Question: Can you provide the account number mentioned in the document?
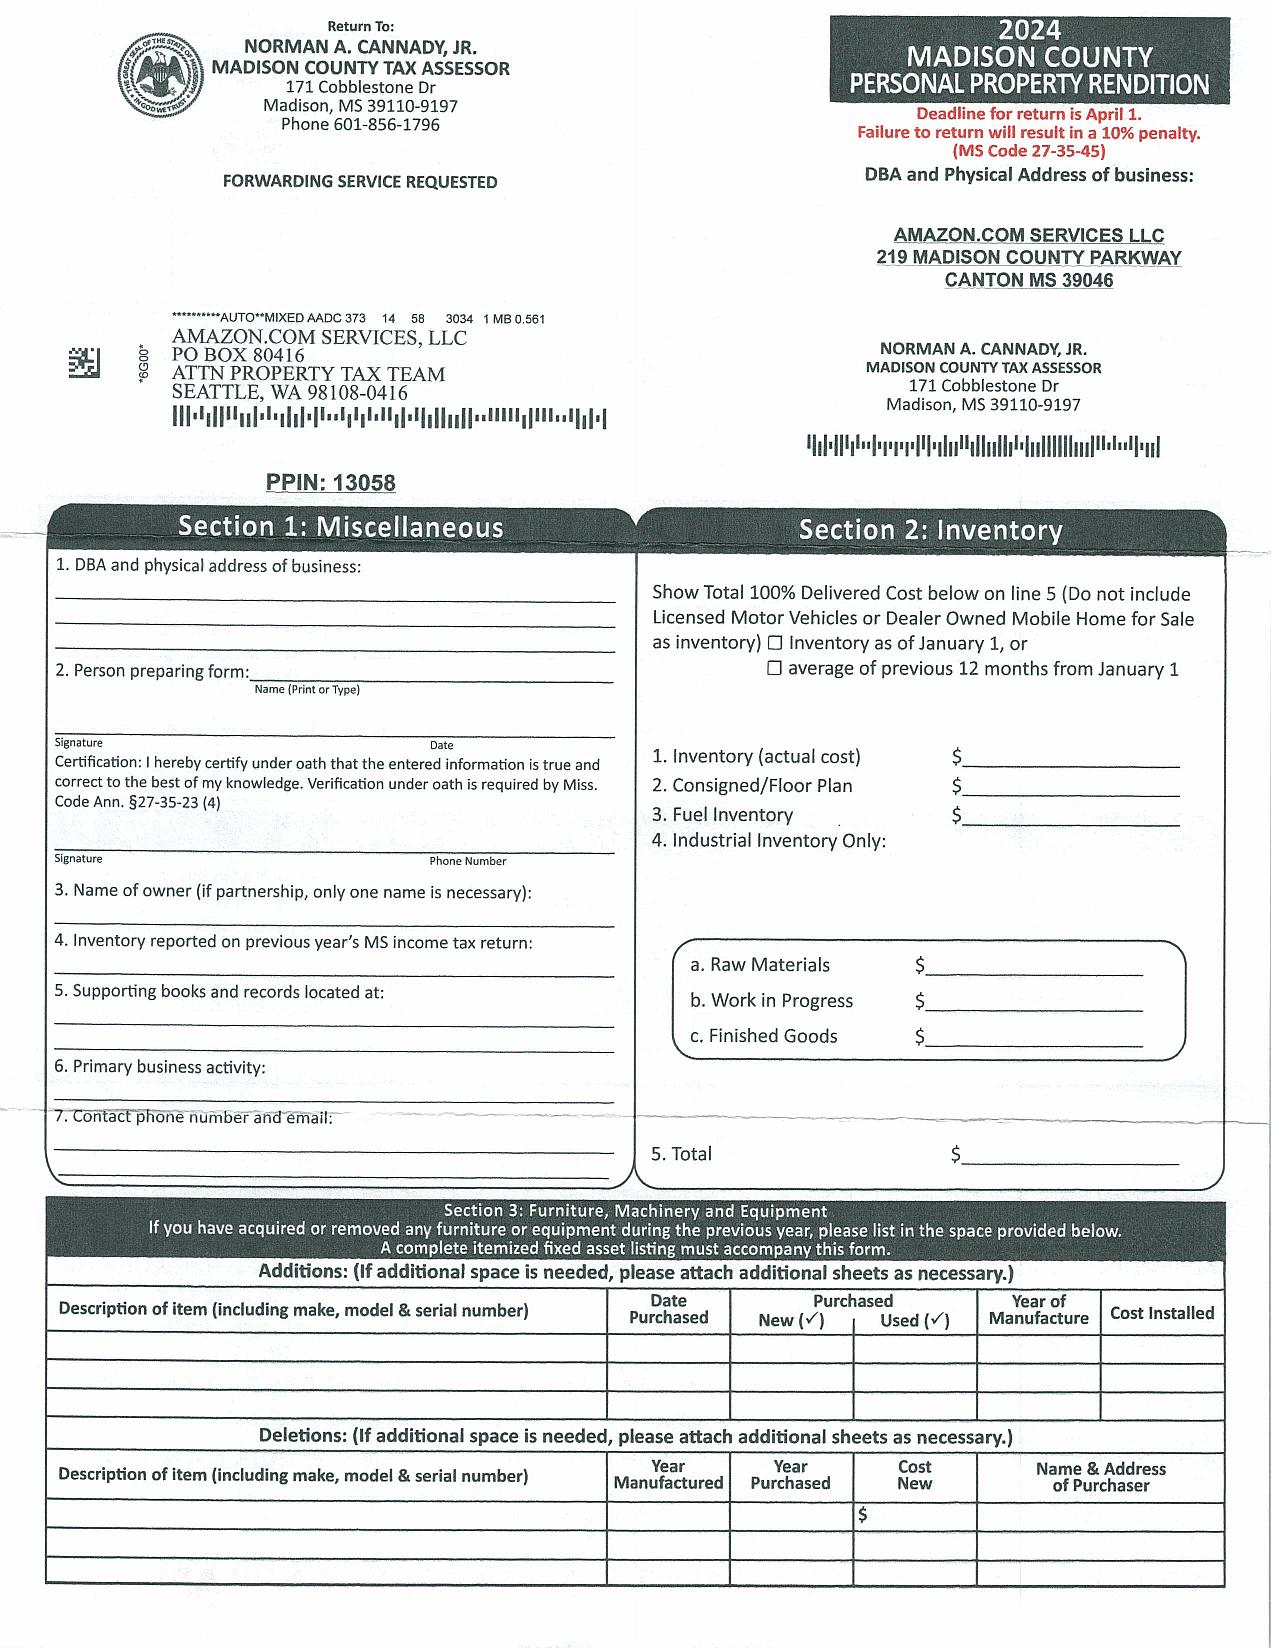
Answer: "PPIN: 13058"